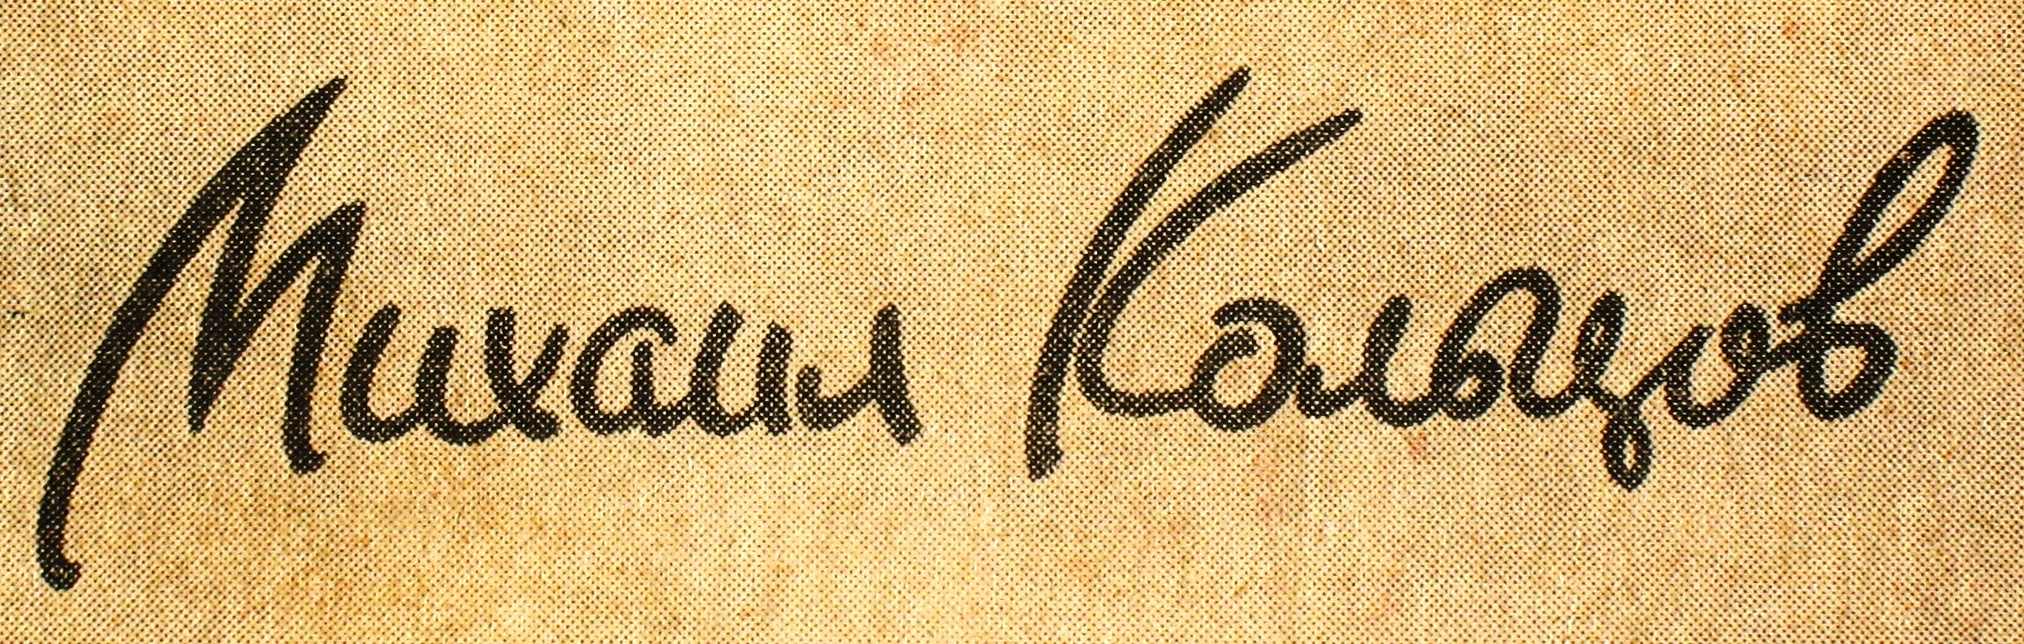
Signature of: mikhail koltsov